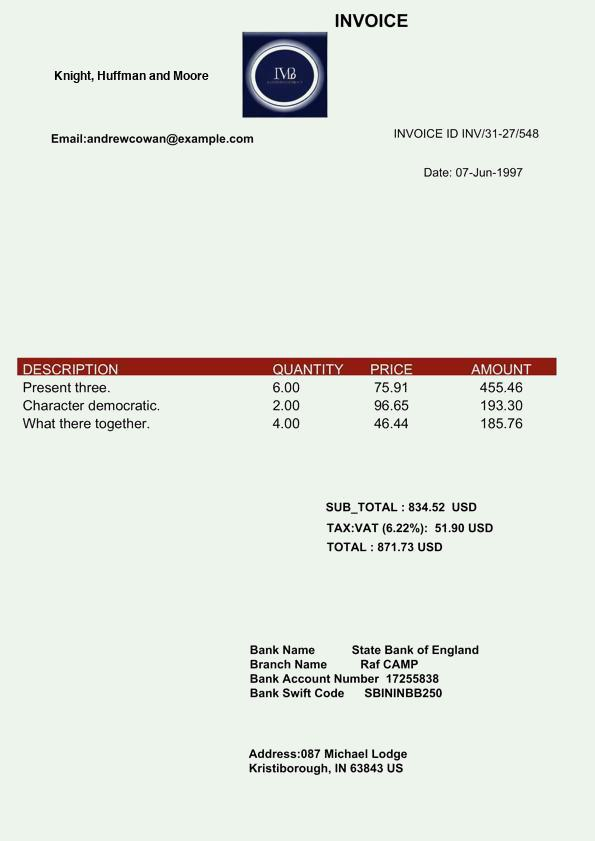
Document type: Invoice